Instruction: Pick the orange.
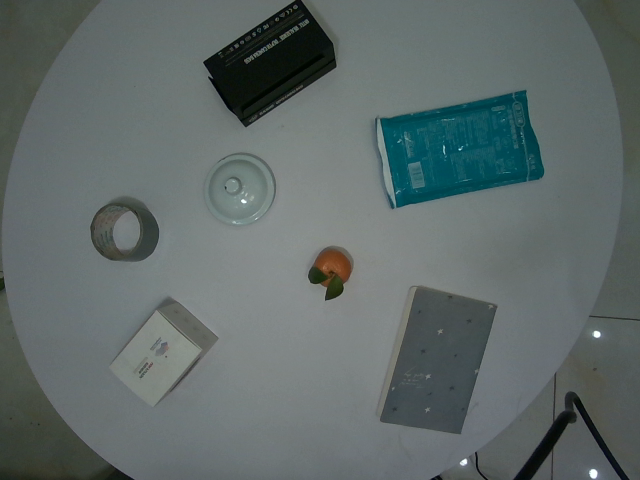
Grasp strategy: vertical